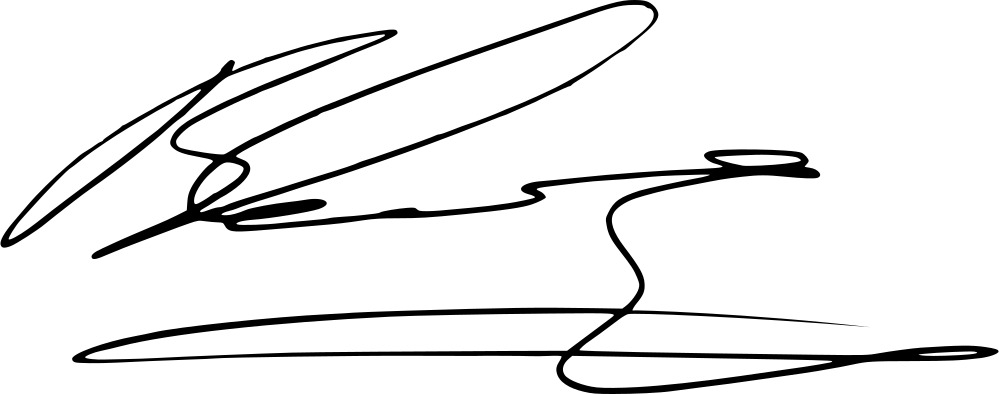
Signature of: valery yesipov